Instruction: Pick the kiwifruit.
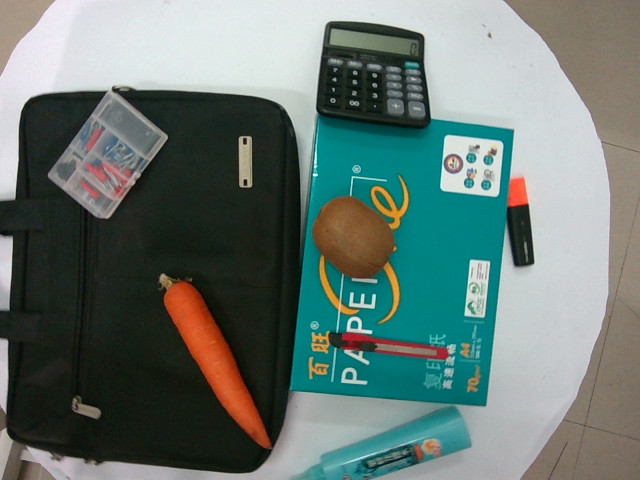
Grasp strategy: vertical